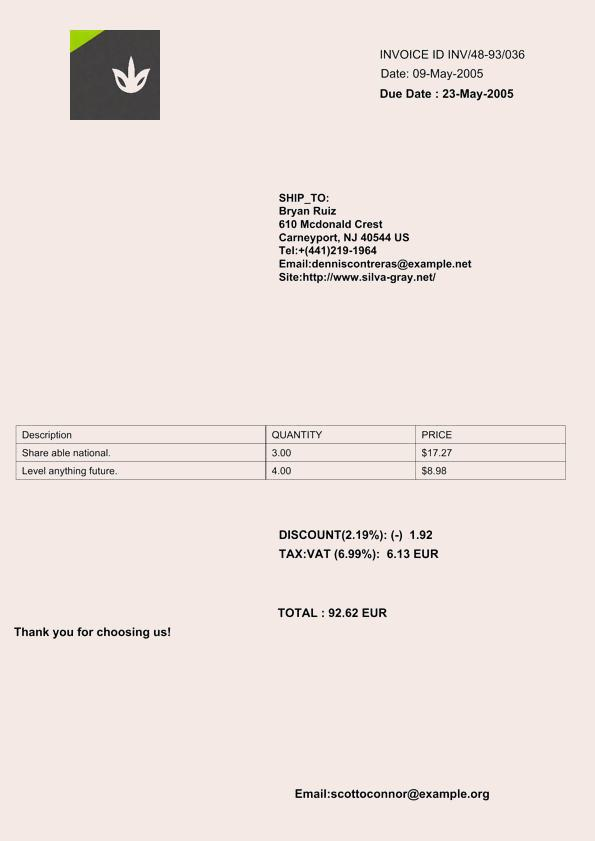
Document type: Invoice